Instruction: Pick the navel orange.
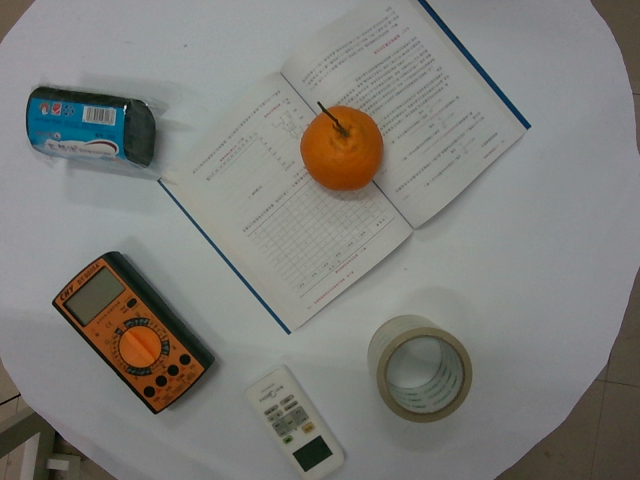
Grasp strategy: vertical